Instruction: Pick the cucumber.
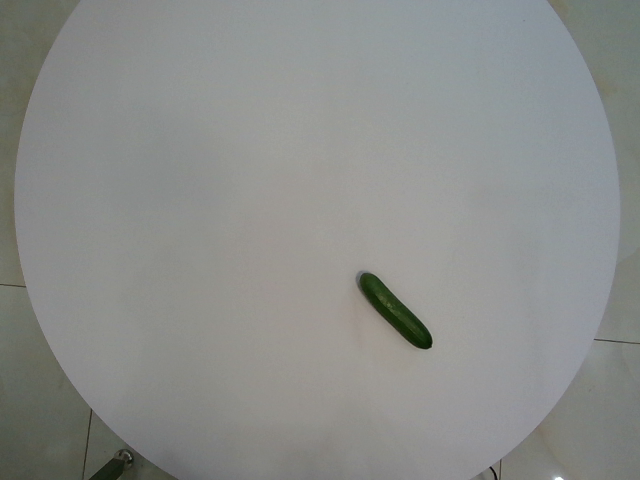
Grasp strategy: vertical